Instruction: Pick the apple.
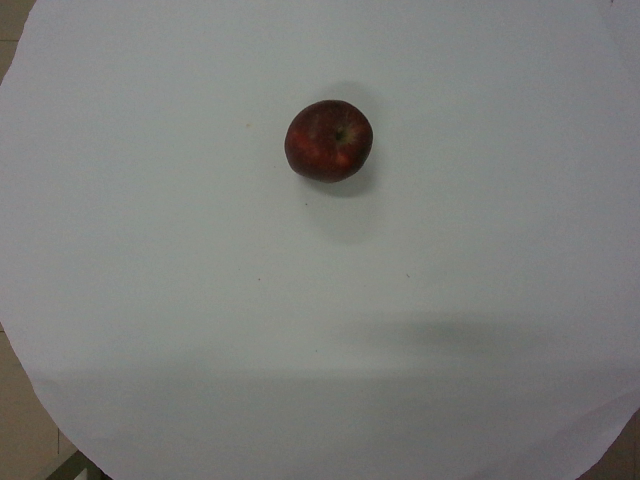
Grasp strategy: vertical